Question: What is the assessed value of the property as noted in the document?
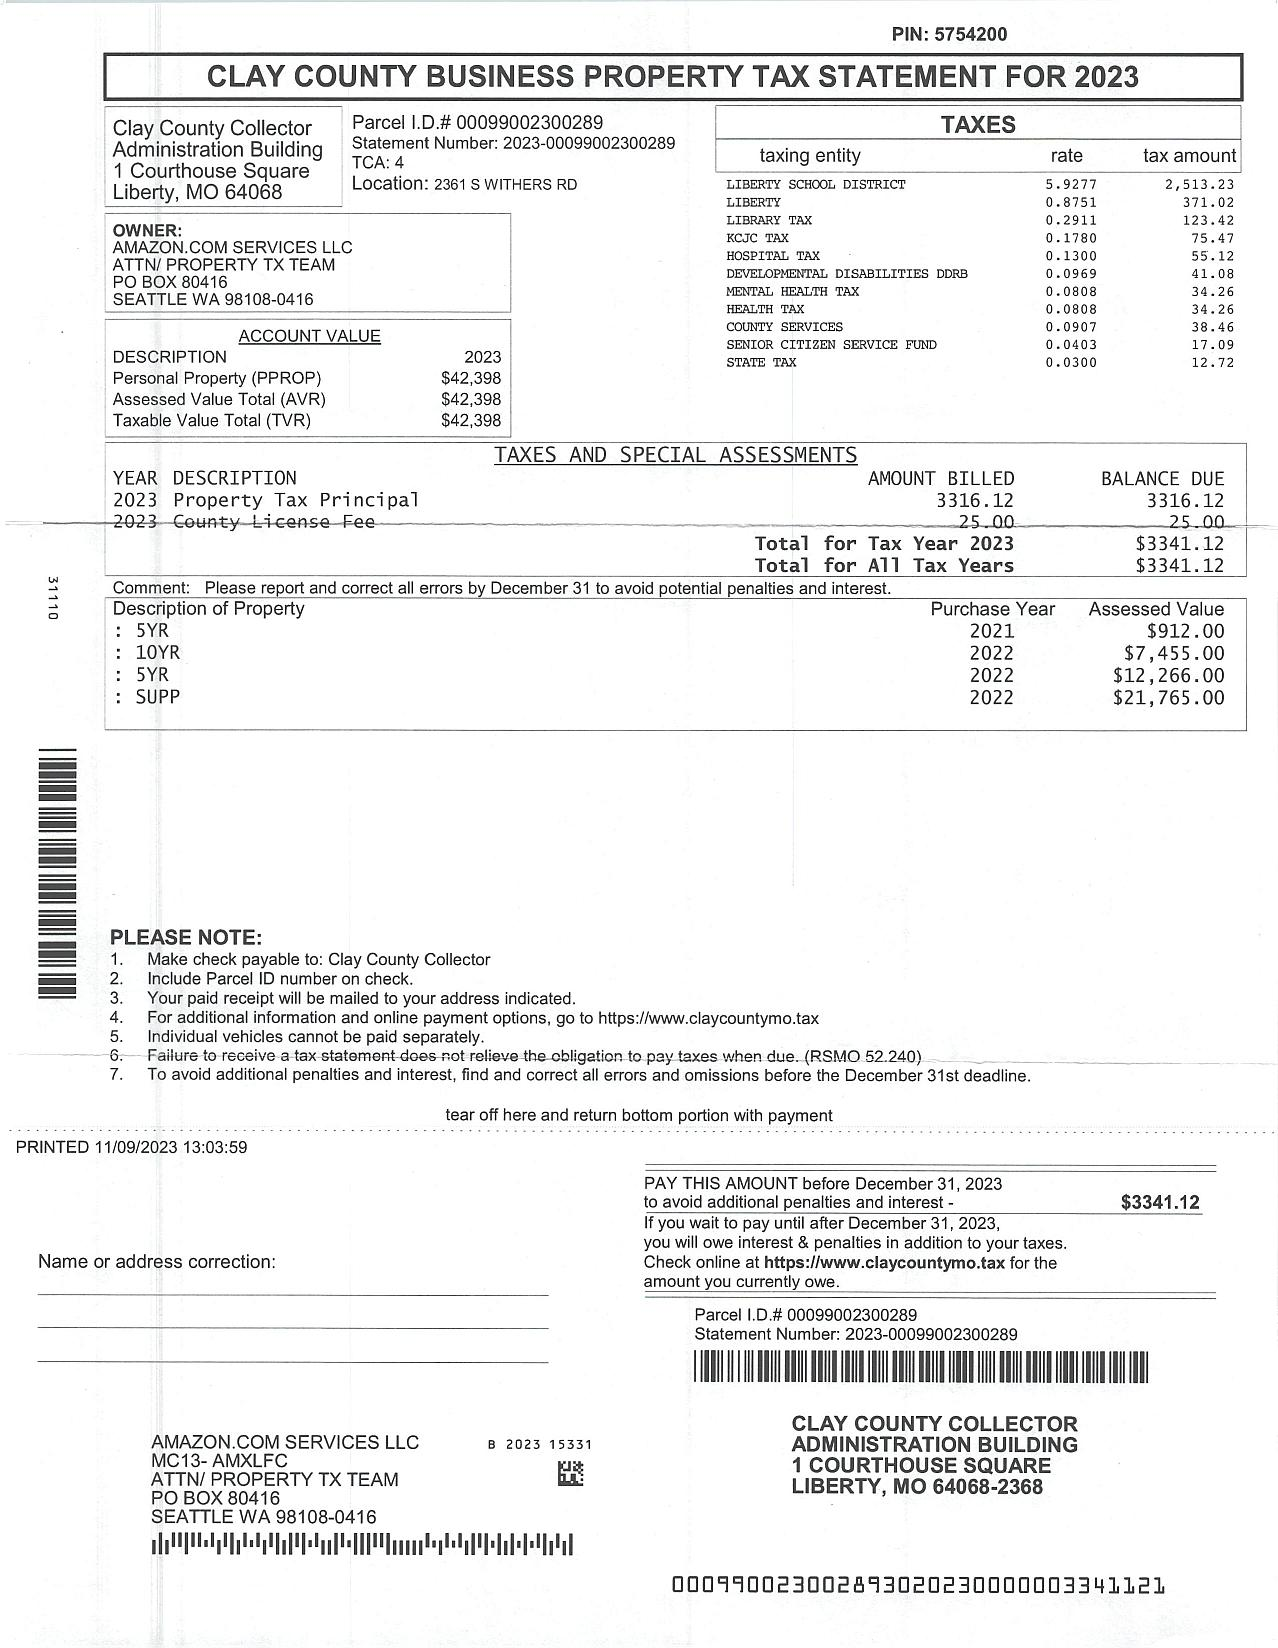
Answer: "$42,398 "